Question: What is the name of the tenant mentioned in the document?
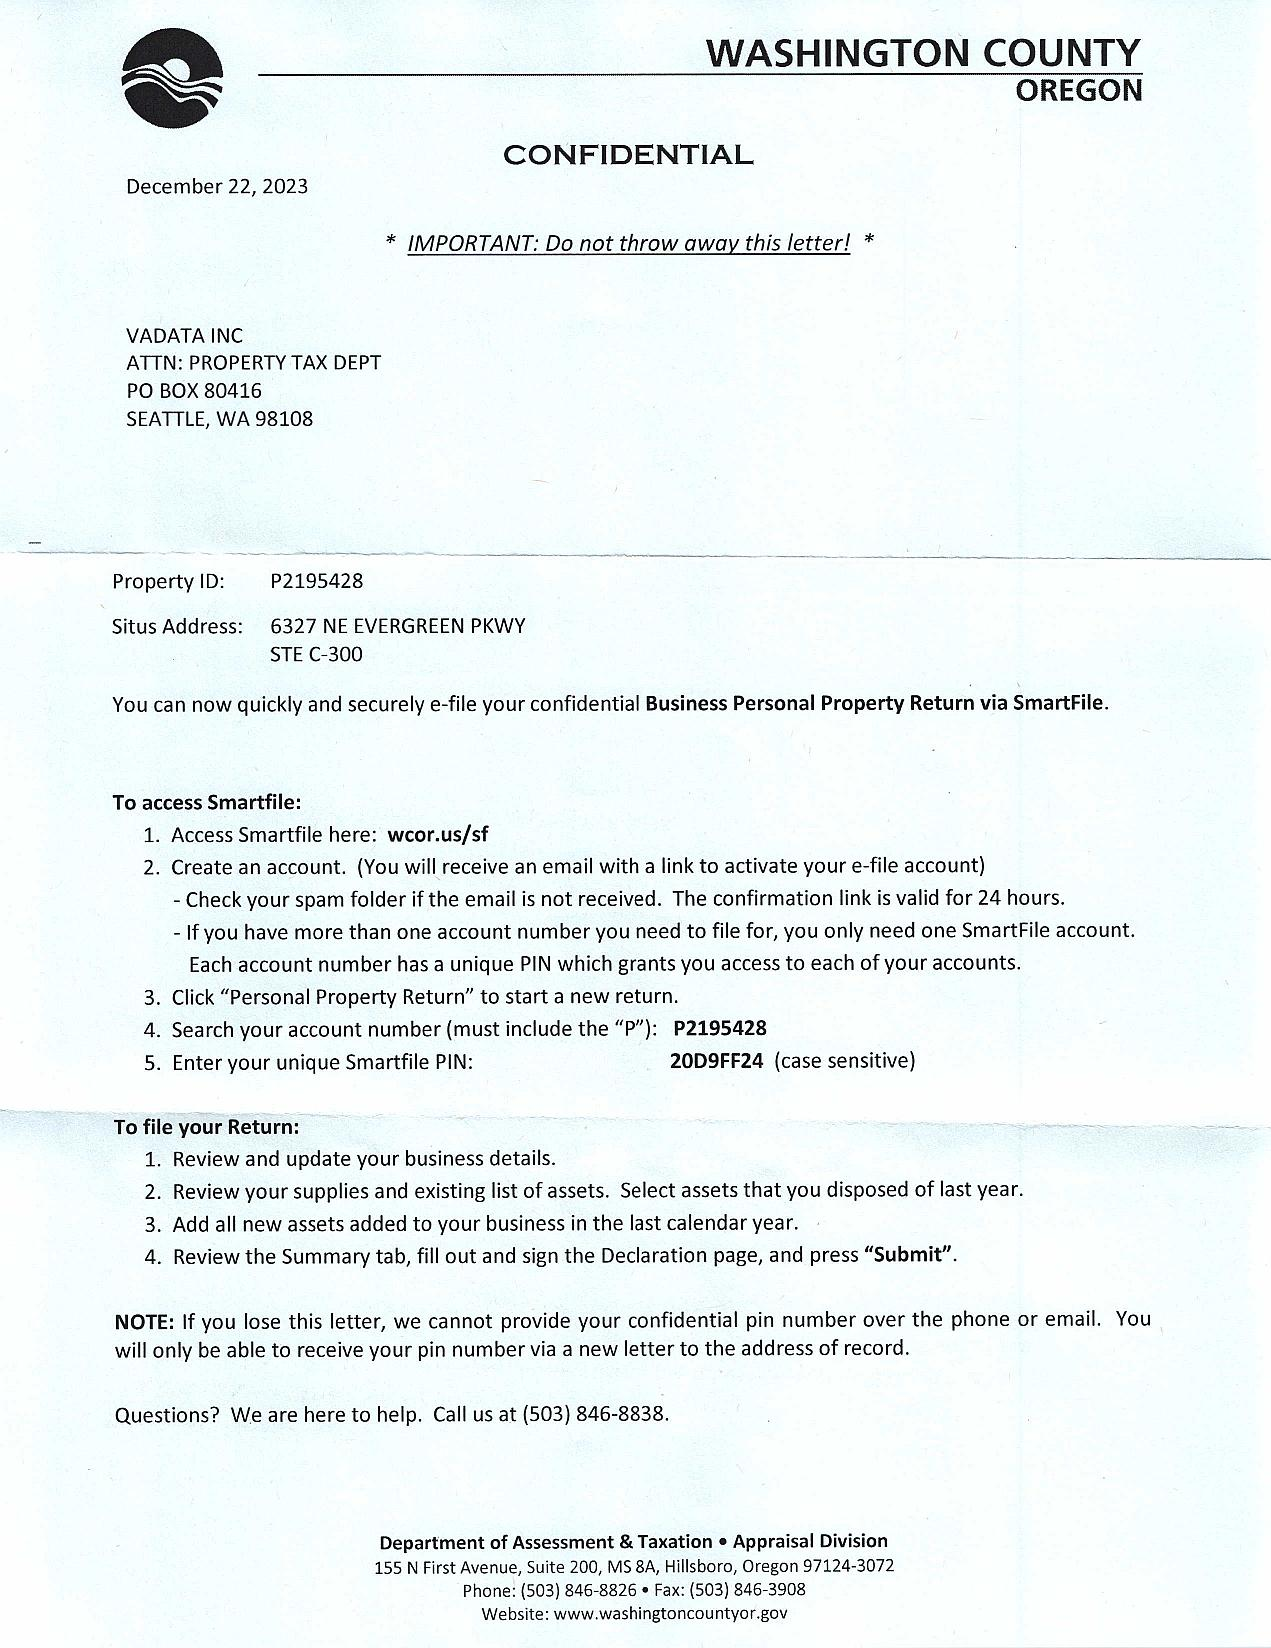
Answer: "VADATA INC ATTN: PROPERTY TAX DEPT"